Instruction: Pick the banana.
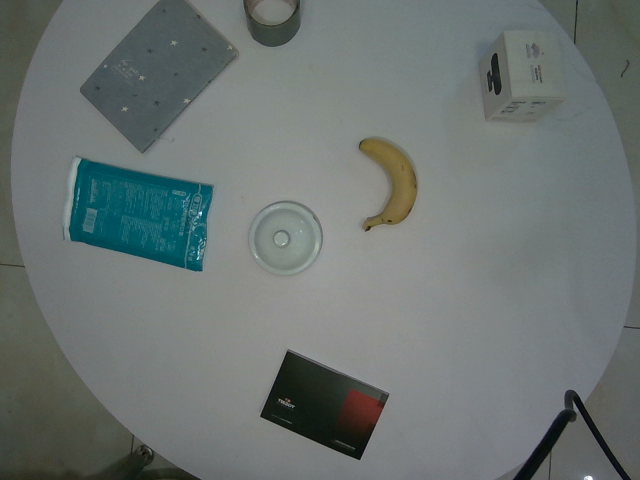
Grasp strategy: vertical